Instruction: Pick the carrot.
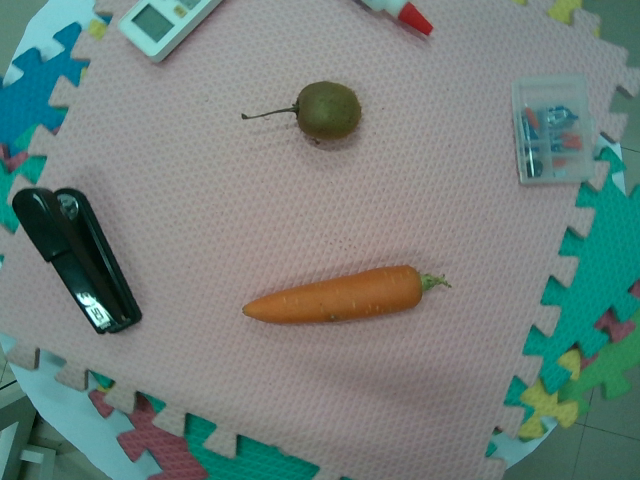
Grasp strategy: vertical